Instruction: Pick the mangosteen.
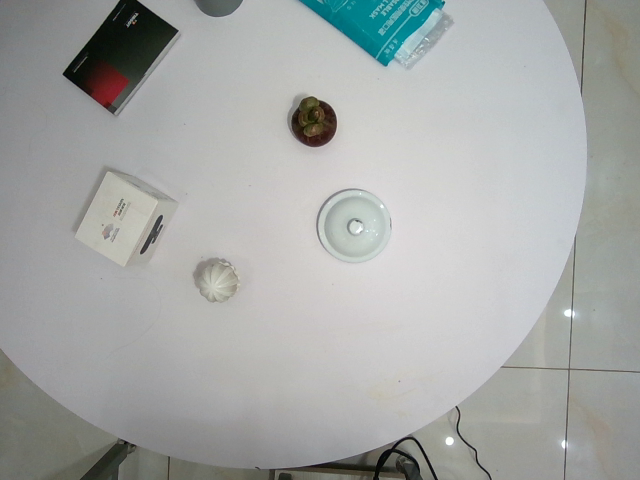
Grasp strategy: vertical